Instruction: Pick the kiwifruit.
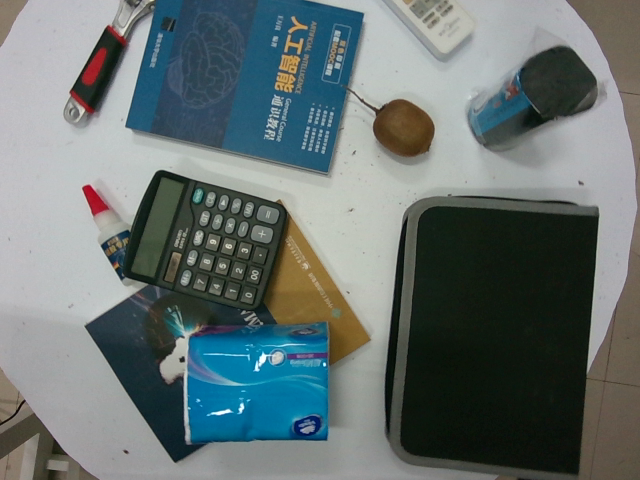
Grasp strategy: vertical